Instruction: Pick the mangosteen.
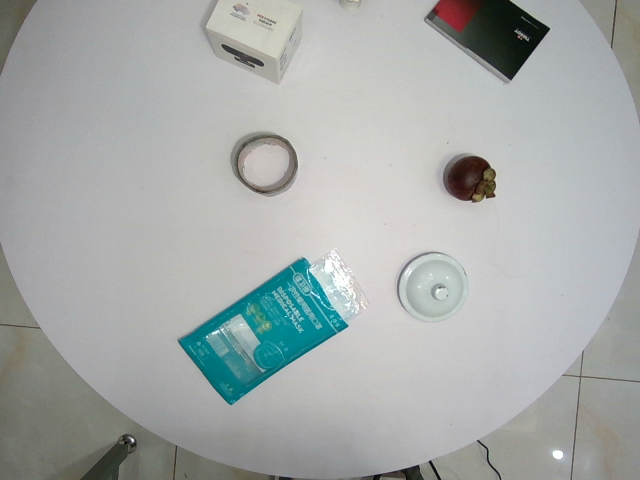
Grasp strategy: vertical